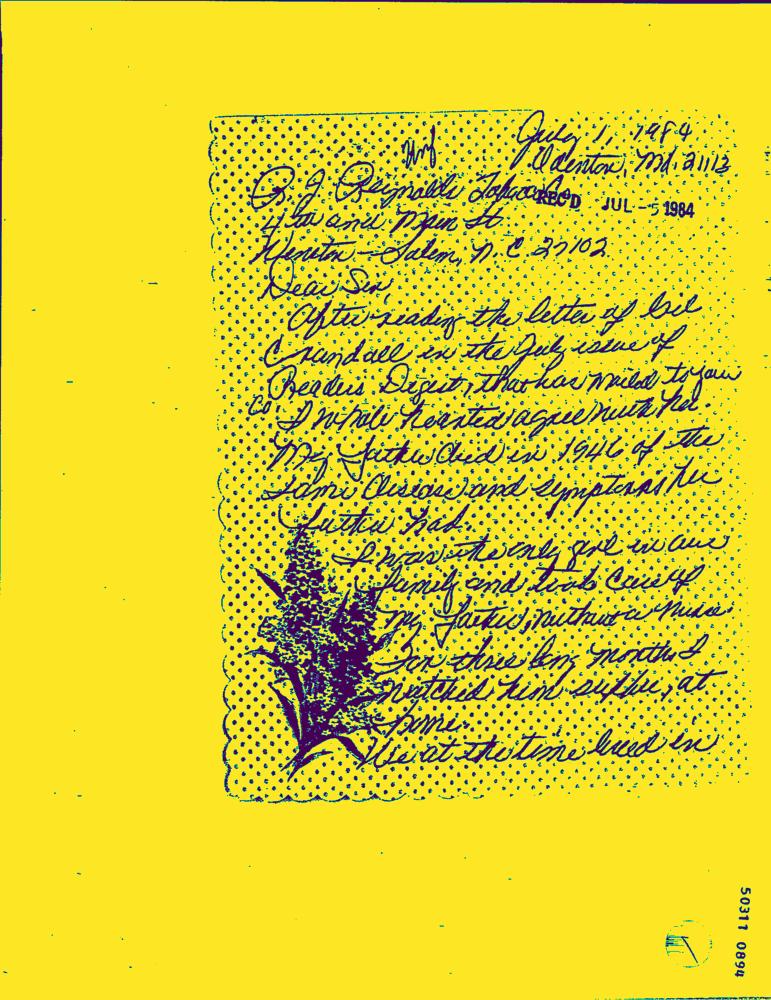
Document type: Hand-Written